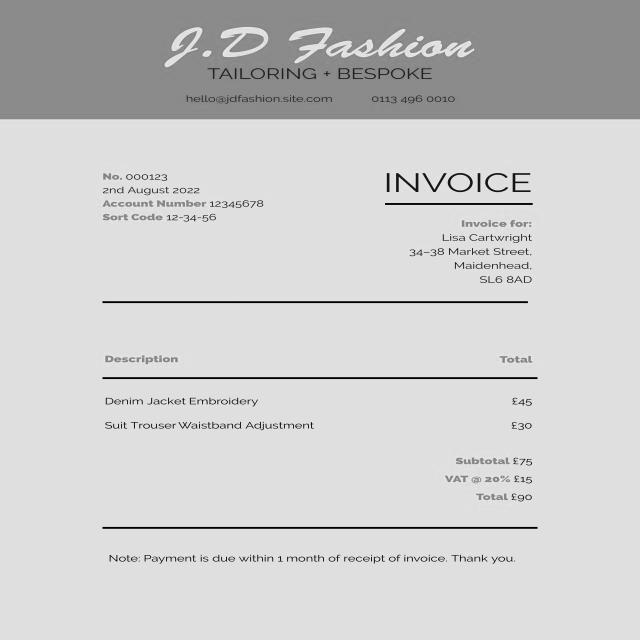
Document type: Invoice